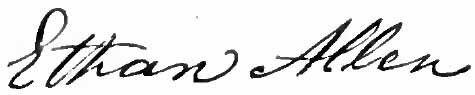
Signature of: ethan allen